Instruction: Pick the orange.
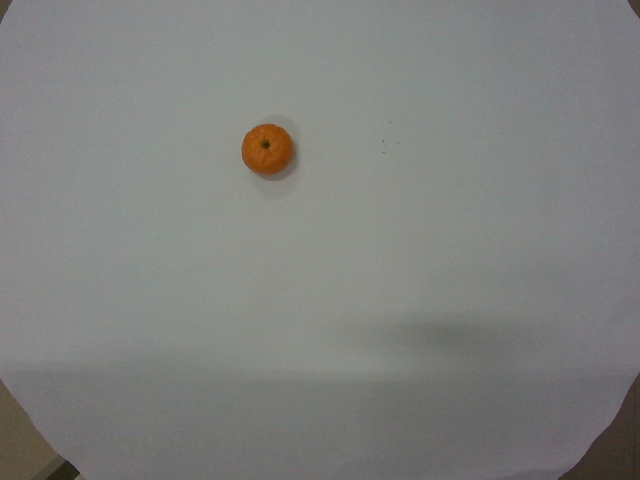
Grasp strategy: vertical